Question: What could the diagnosis suggest?
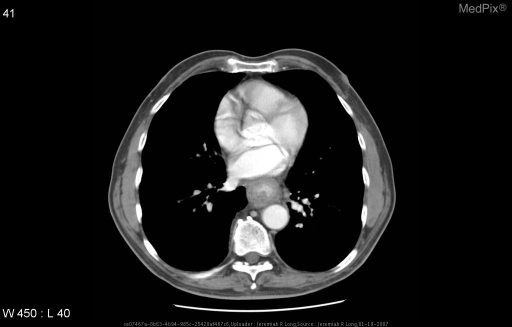
Answer: The possible diagnosis includes Adenocarcinoma in a Barrett esophagus
Gastric Adenocarcinoma with extension into the distal esophagus
Metastatic disease.